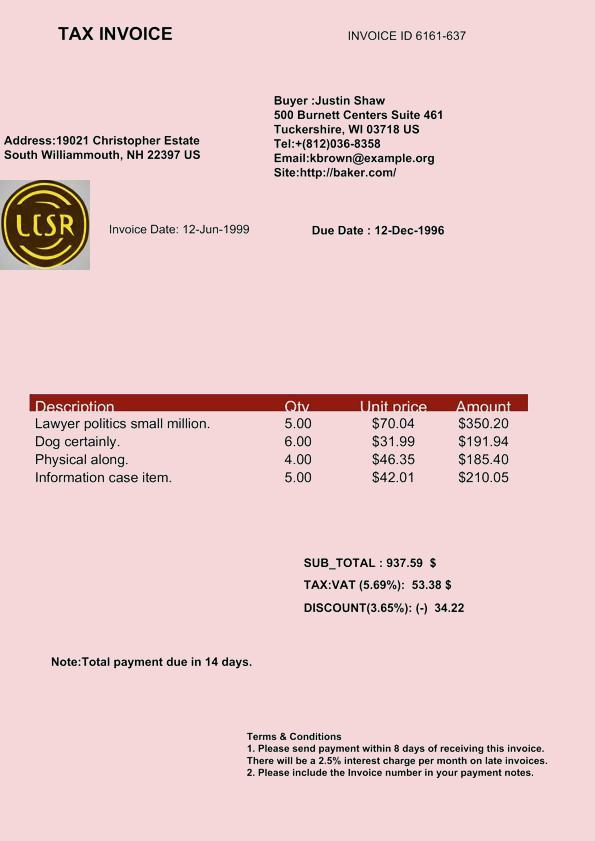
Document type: Invoice